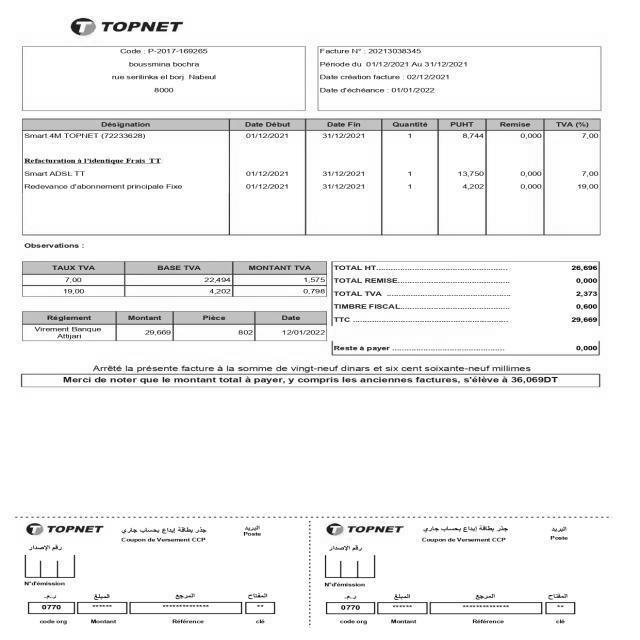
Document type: Invoice